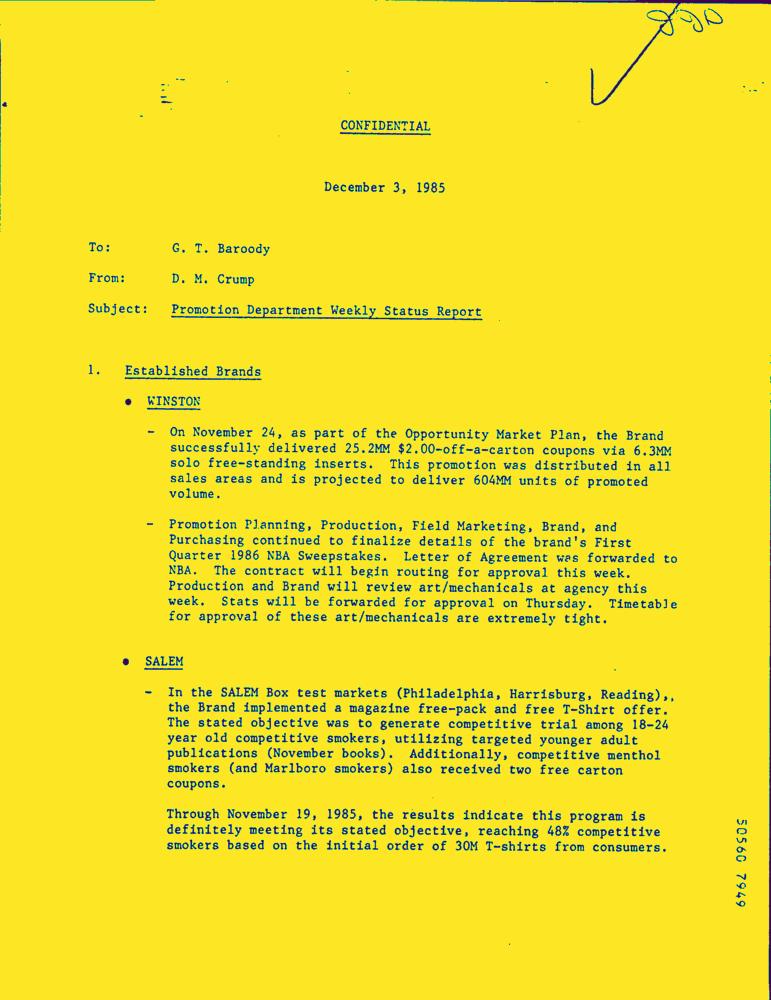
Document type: Letter-Doc